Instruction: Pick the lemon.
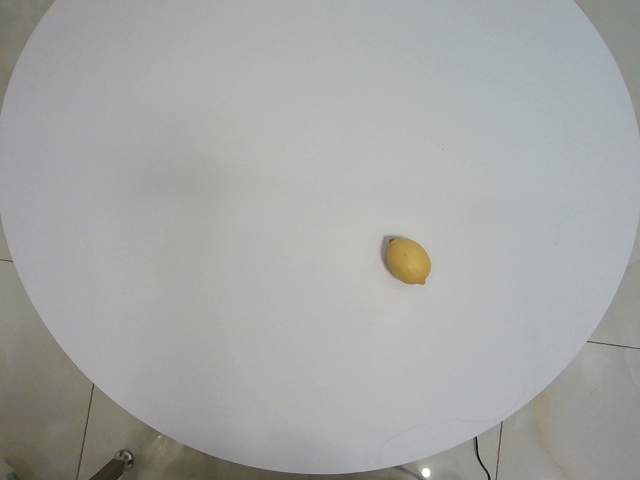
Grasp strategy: vertical